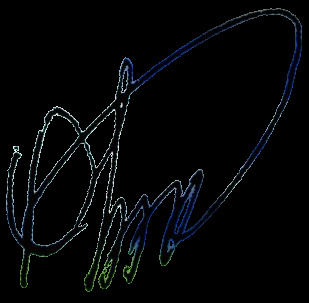
Signature of: gara garayev